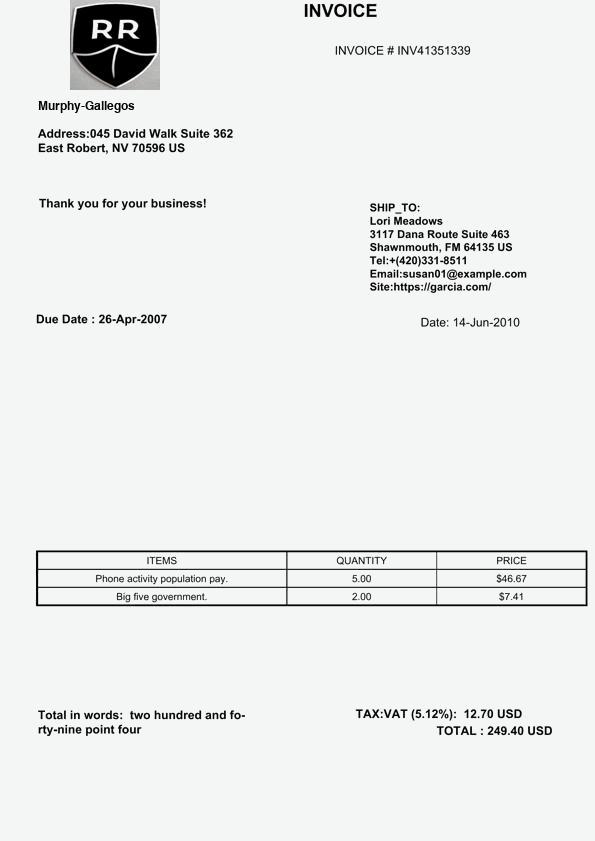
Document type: Invoice